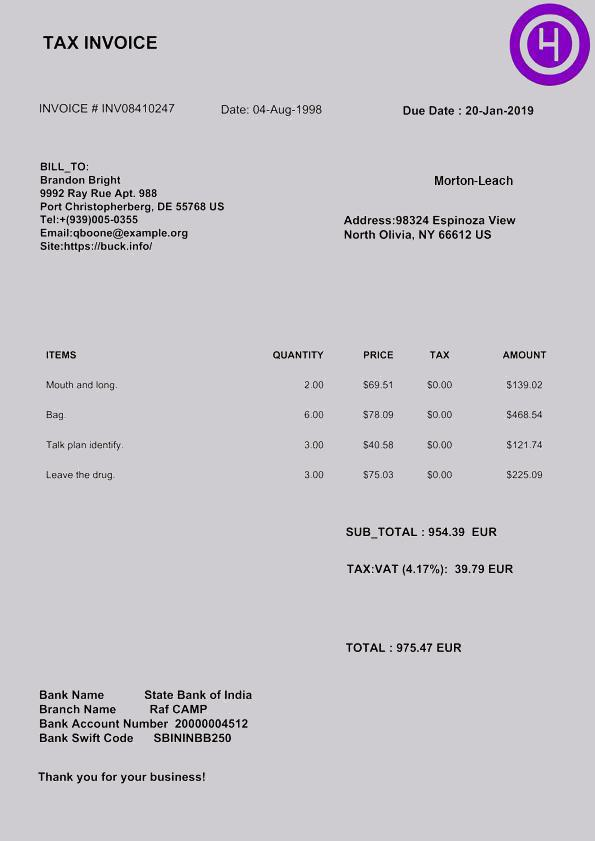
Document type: Invoice